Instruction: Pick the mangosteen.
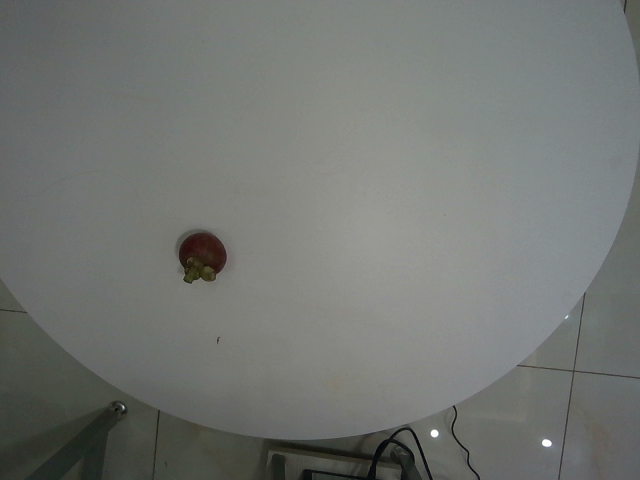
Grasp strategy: vertical